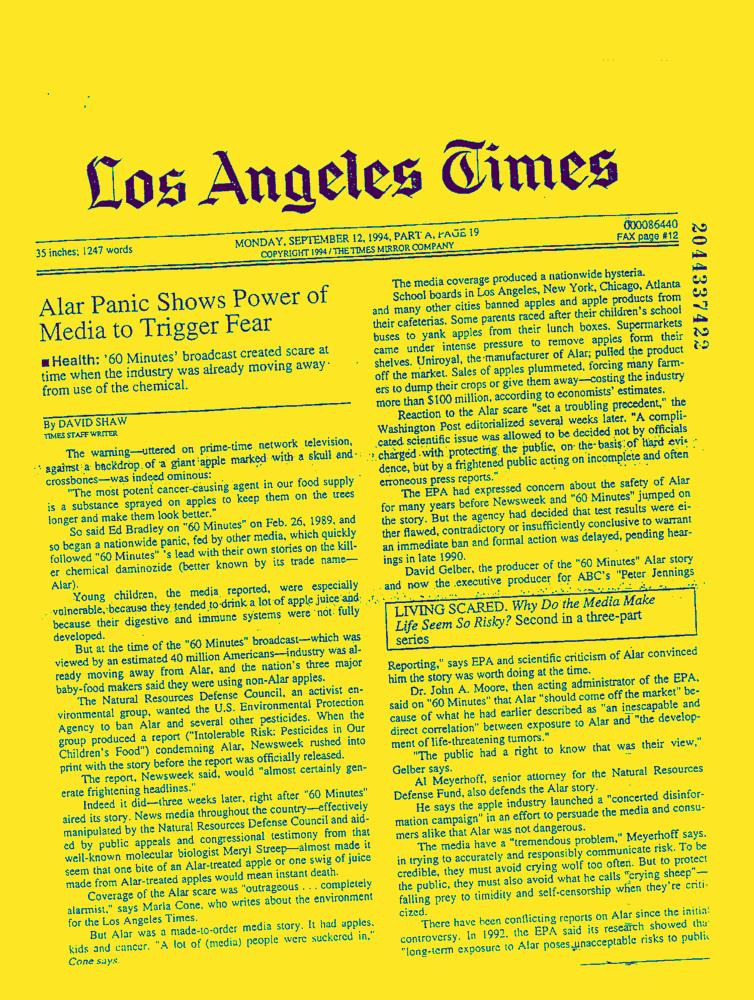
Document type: News-Article